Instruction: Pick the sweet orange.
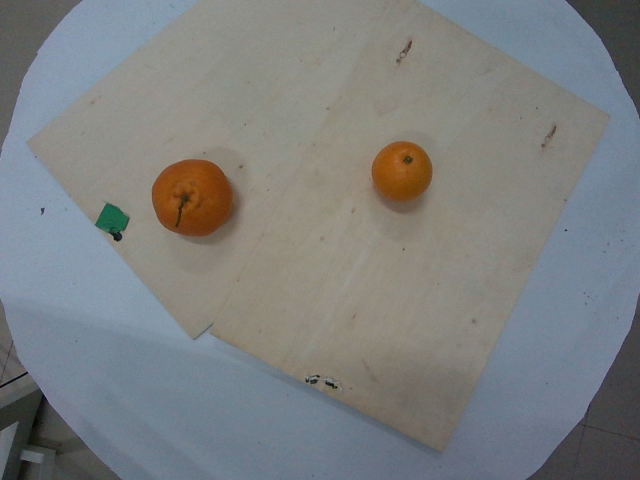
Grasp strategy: vertical